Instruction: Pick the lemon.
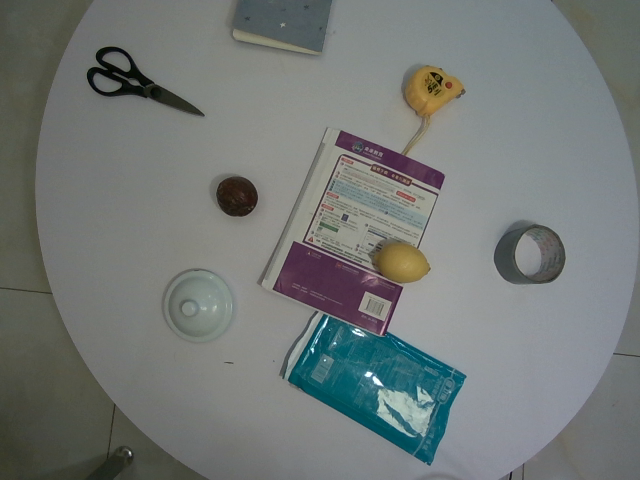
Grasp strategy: vertical